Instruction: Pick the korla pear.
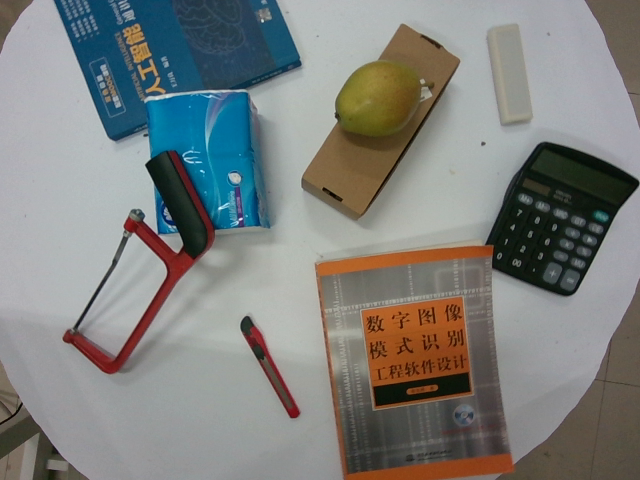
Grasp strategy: vertical